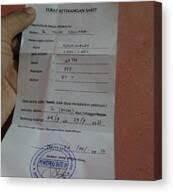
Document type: Invoice